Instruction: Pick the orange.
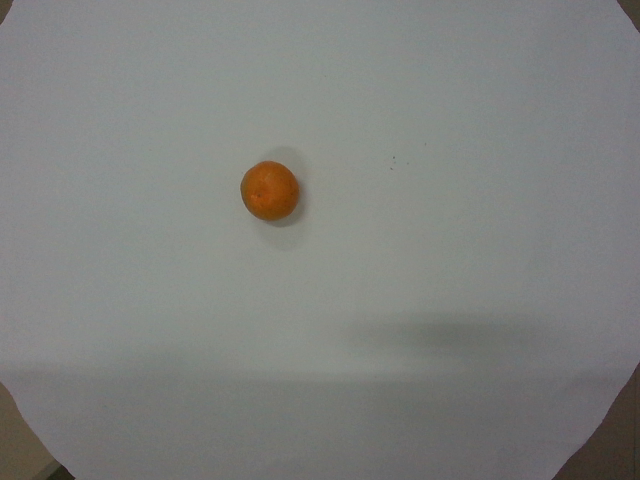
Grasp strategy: vertical